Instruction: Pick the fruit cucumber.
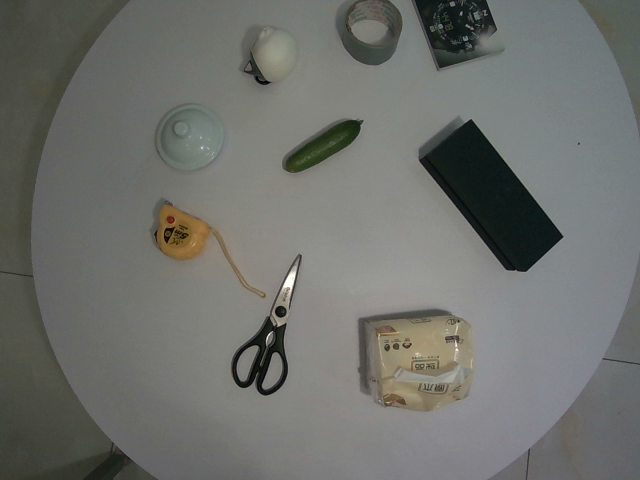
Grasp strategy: vertical